Identify and extract the amount in words, amount in numbers, payee name, cheque date, and bank name from the image.
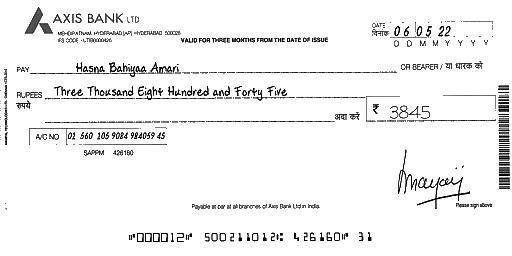
amt_in_words: Three Thousand Eight Hundred and Forty Five
amt_in_figures: 3845
payee_name: Hasna Bahiyaa Amari
bank_name: AXIS BANK
cheque_date: 06/05/22